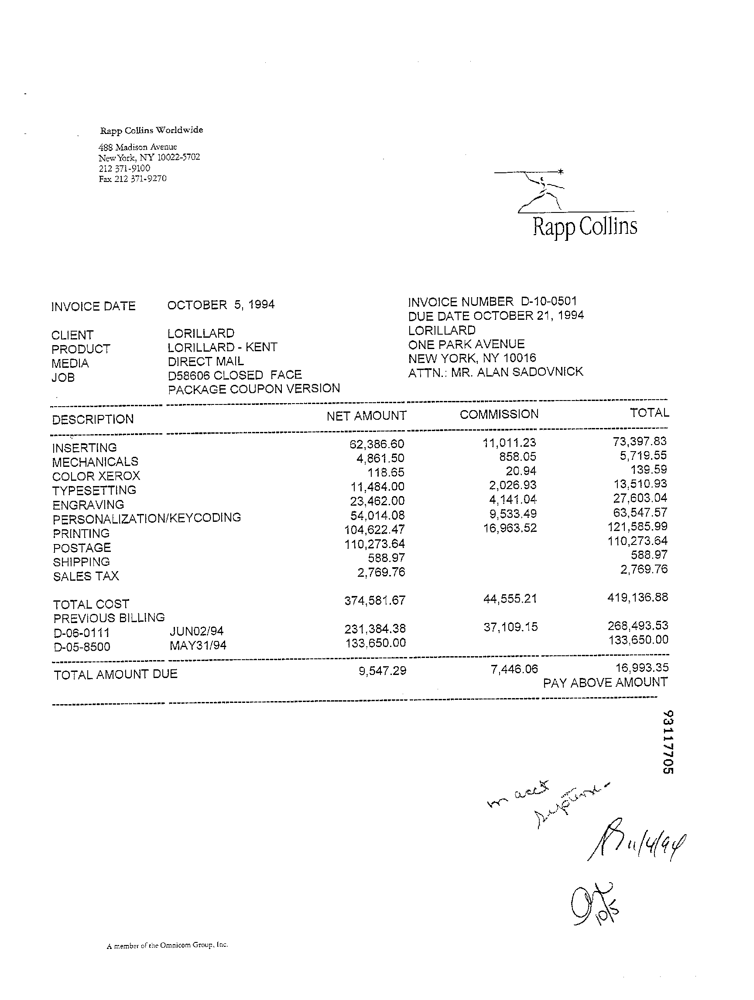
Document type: Invoice